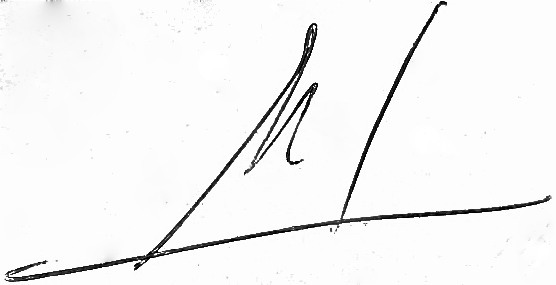
Signature of: manuel rodriguez lopez